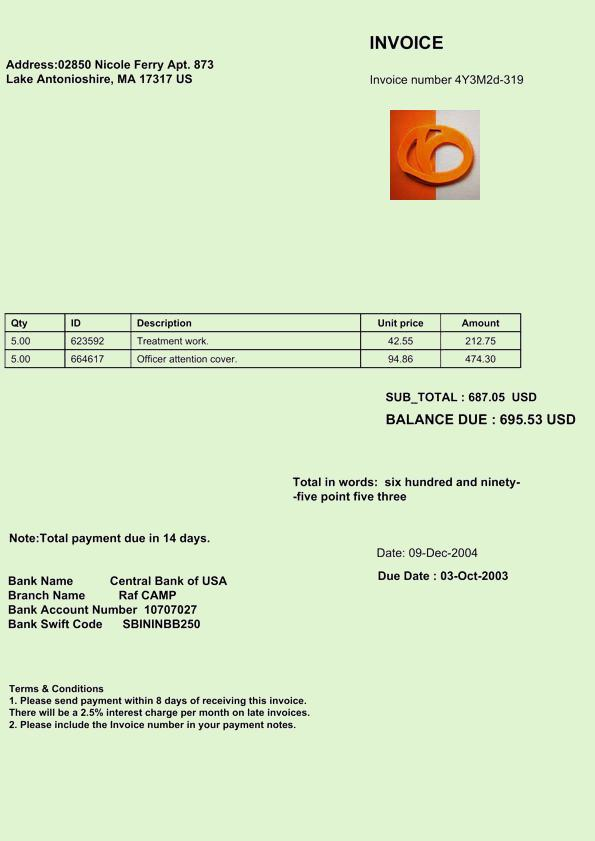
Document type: Invoice